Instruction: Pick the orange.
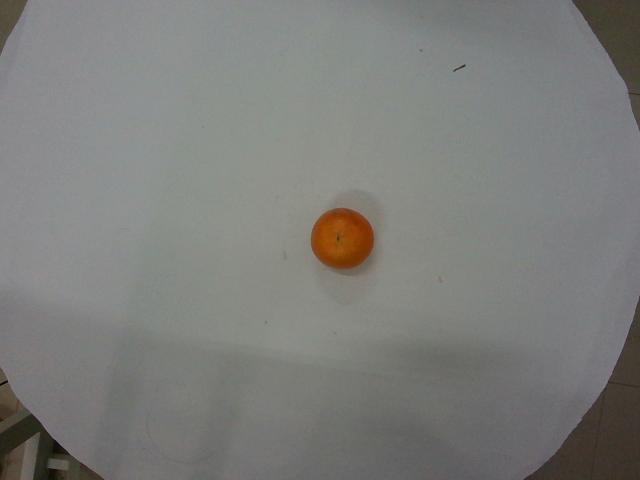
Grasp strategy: vertical